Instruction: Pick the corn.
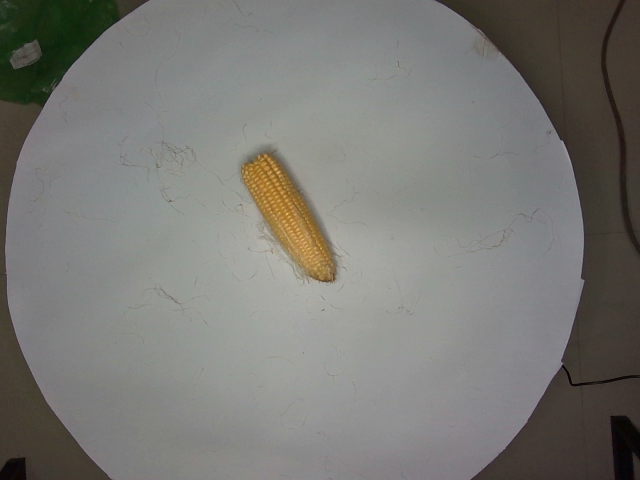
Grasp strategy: vertical